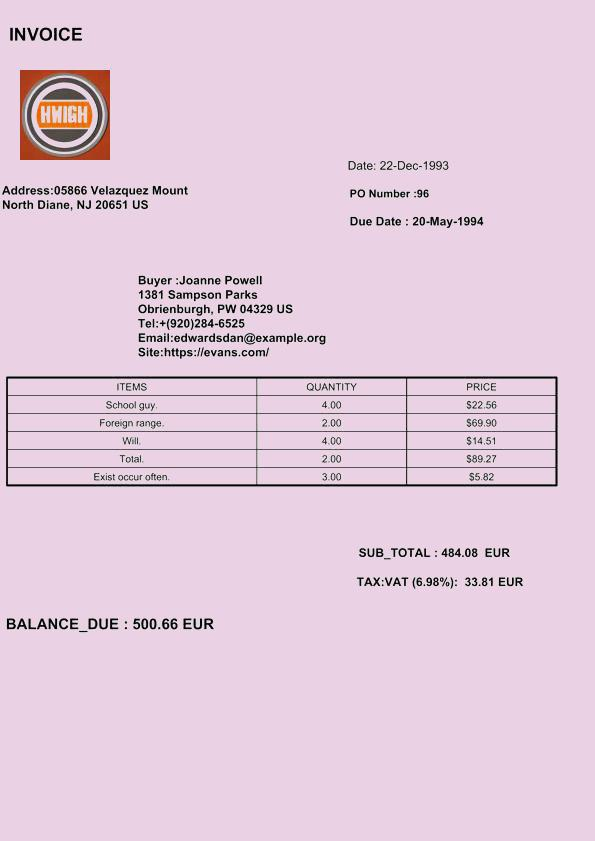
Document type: Invoice